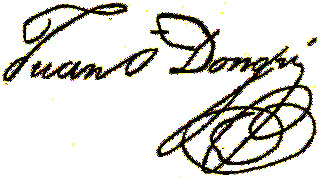
Signature of: juan o donojú